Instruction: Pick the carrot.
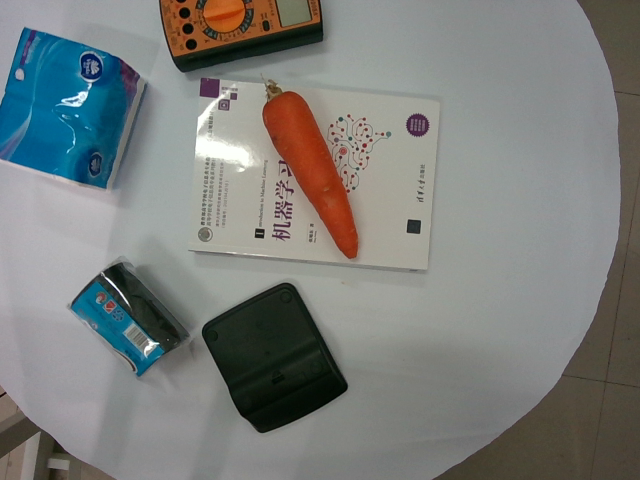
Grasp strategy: vertical